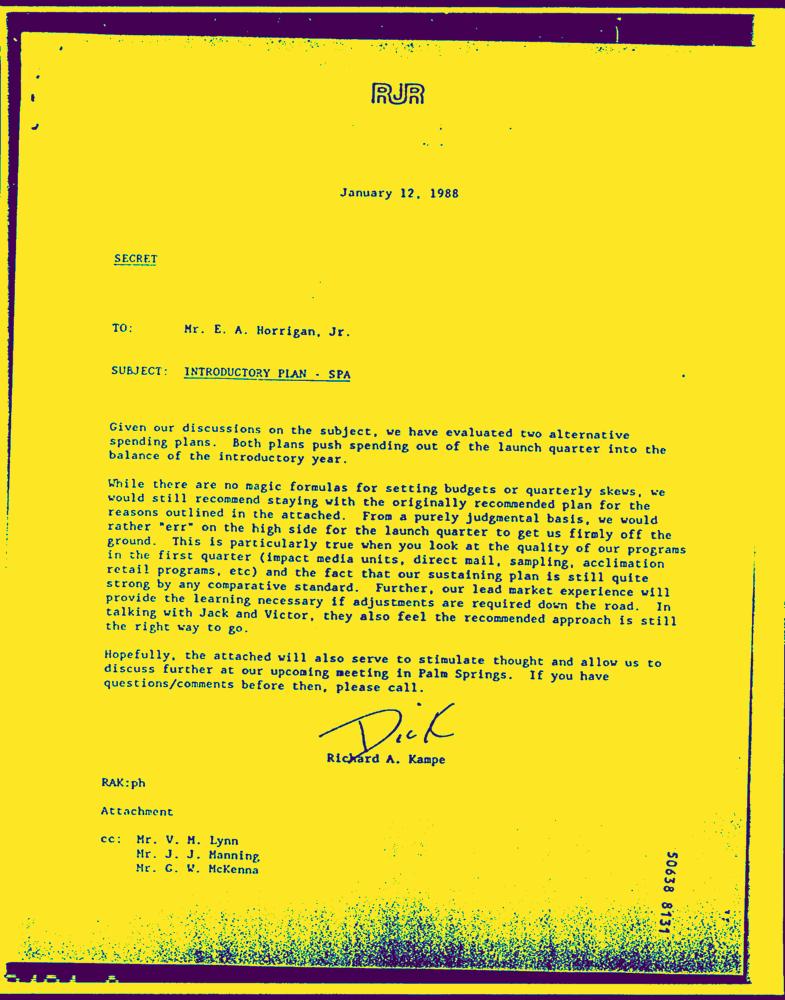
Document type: Letter-Doc